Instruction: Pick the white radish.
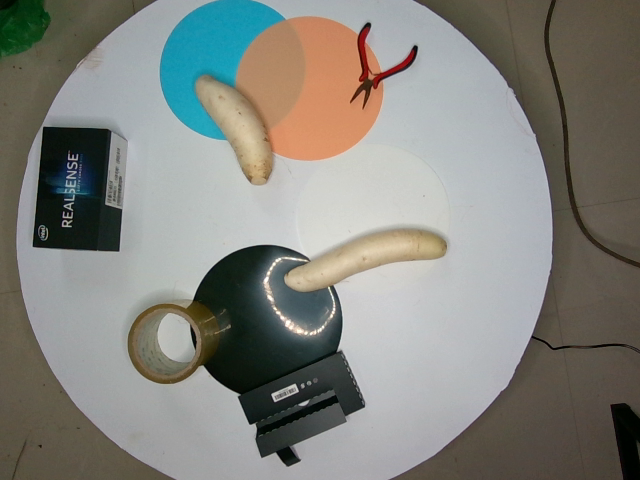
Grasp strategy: vertical